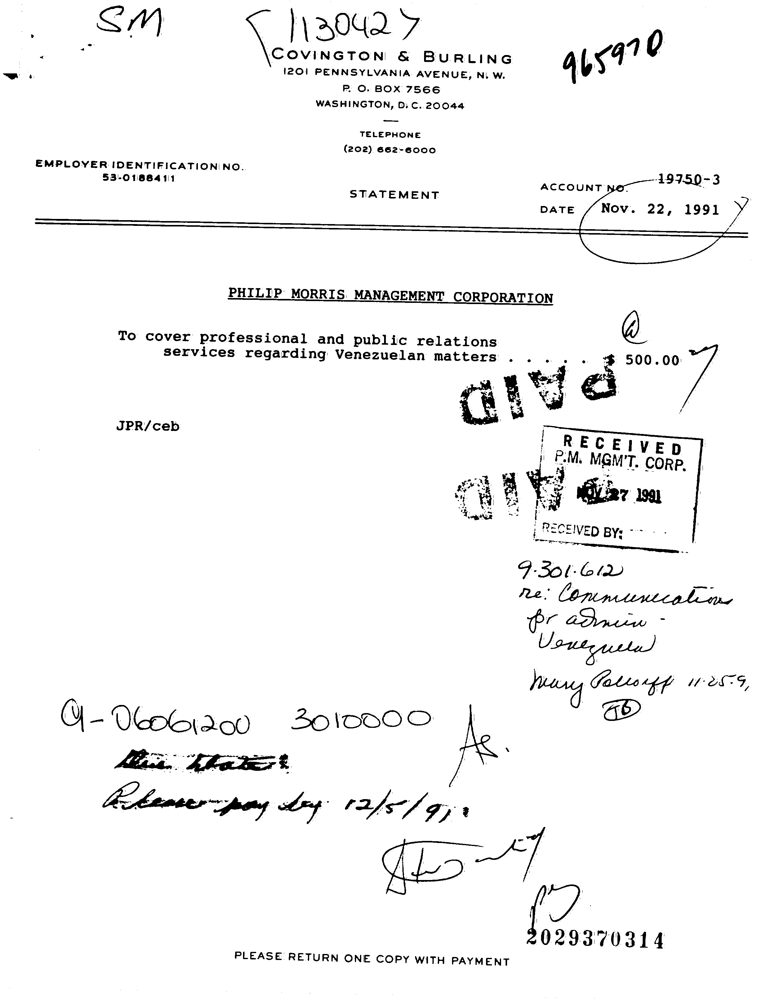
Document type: Invoice